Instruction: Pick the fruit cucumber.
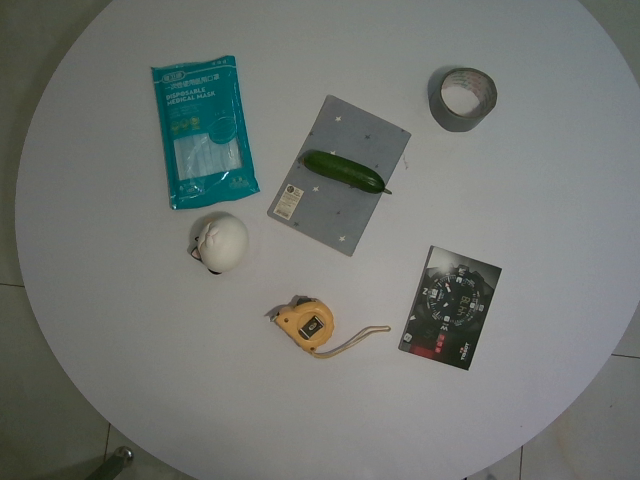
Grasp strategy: vertical